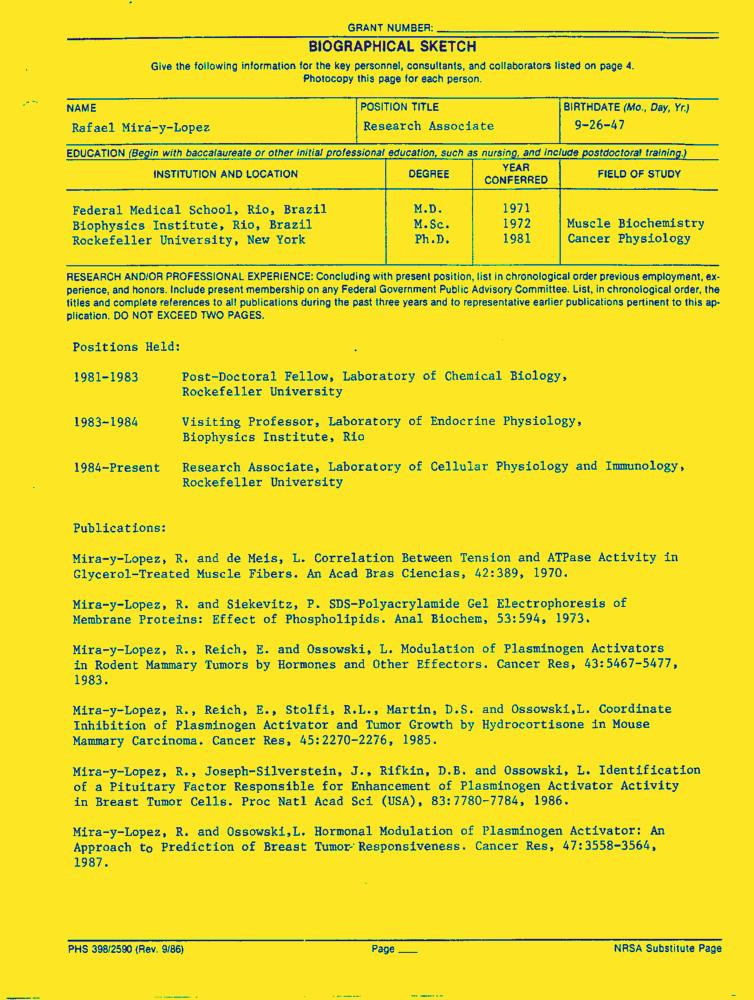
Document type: Resume-Doc